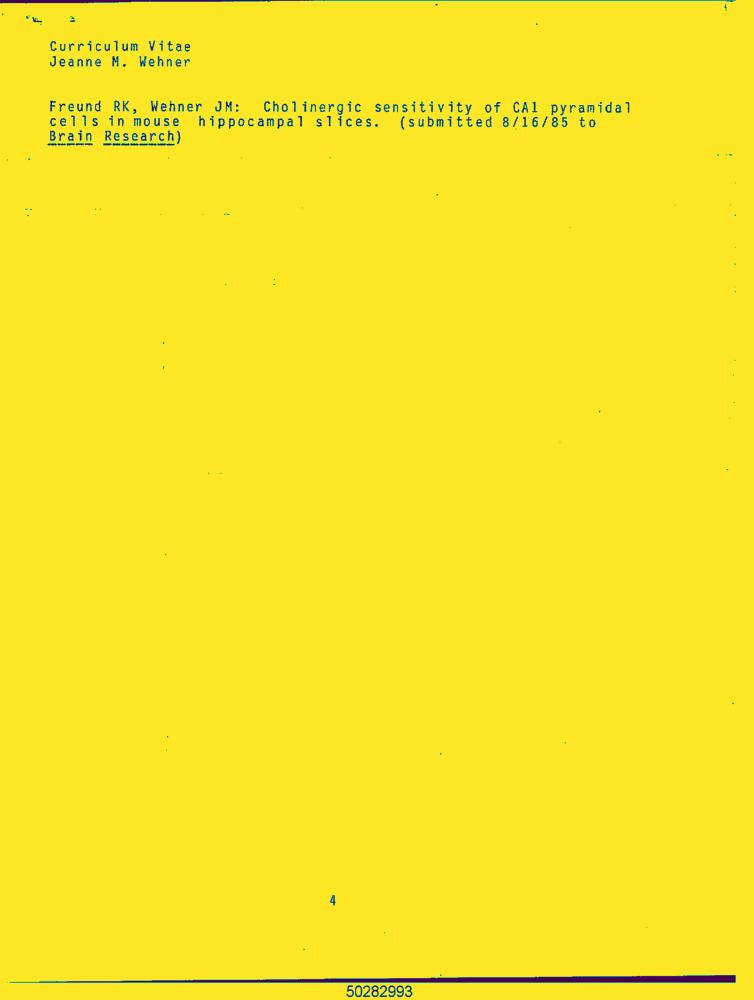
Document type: Resume-Doc